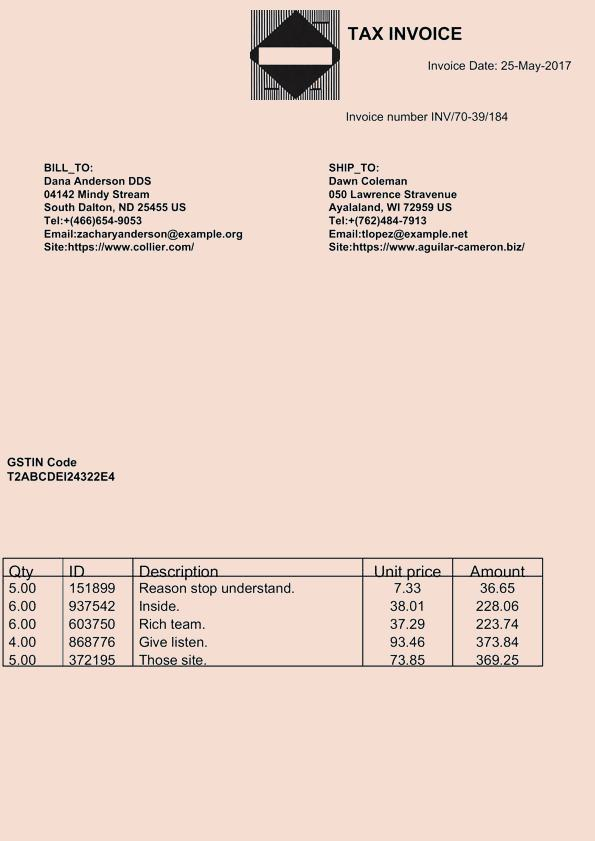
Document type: Invoice